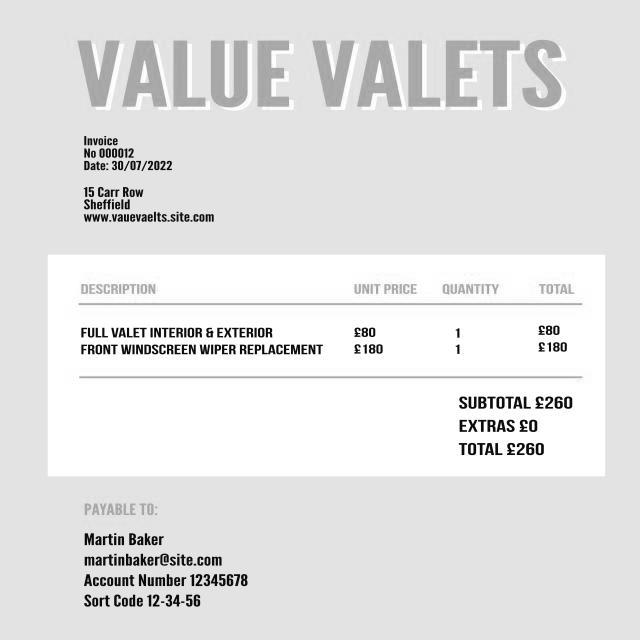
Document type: Invoice